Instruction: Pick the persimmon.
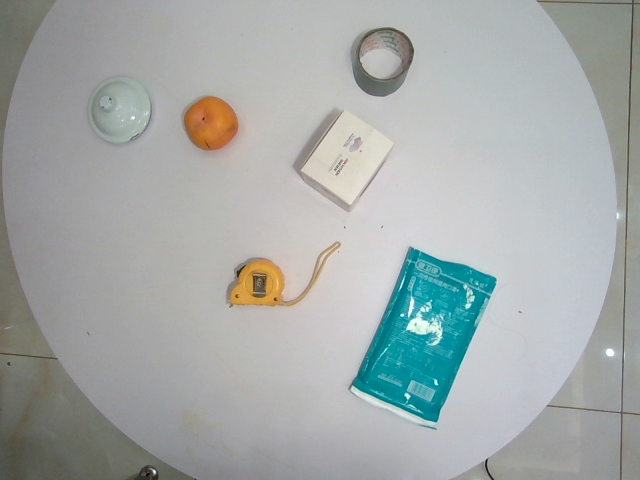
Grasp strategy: vertical